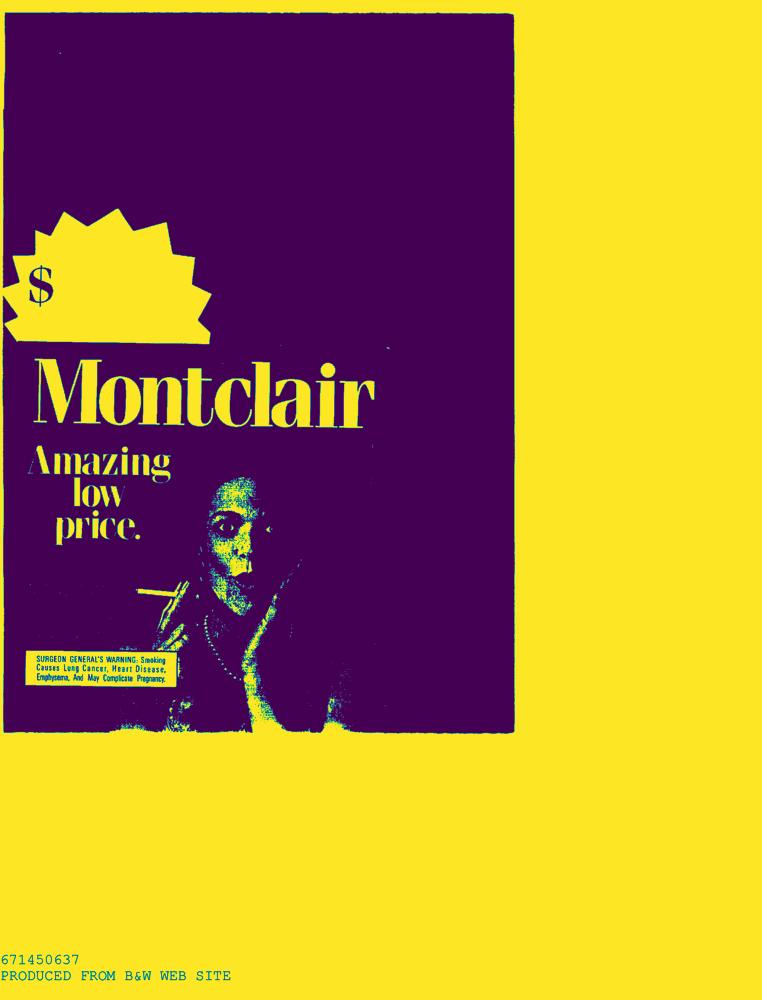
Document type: AD